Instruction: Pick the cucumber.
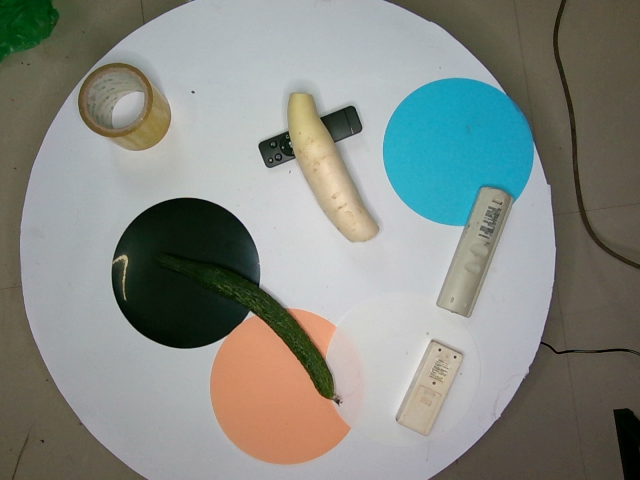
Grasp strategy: vertical